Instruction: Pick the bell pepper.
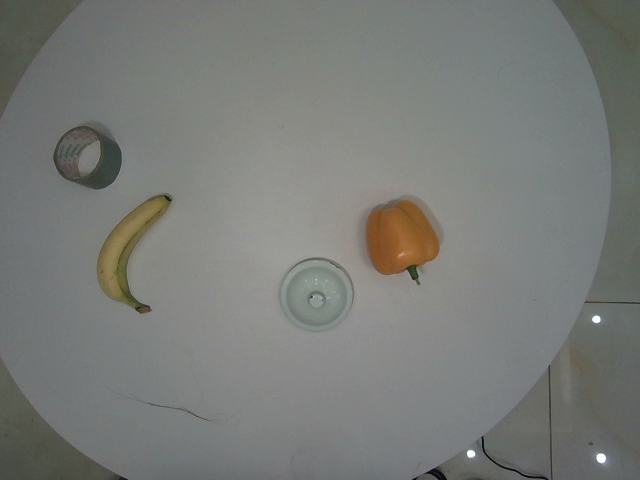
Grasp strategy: vertical